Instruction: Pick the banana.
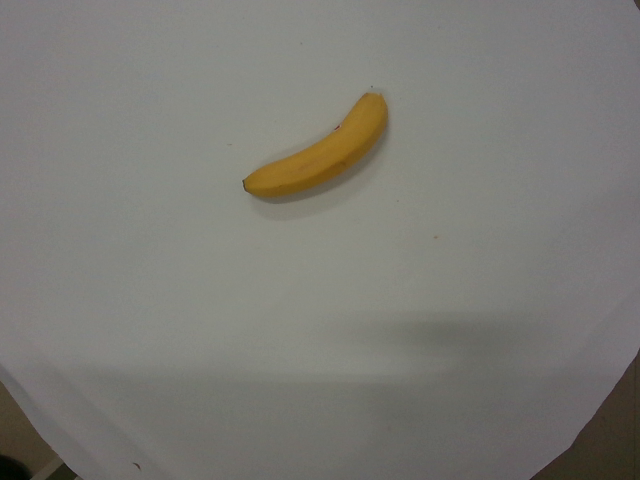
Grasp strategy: vertical